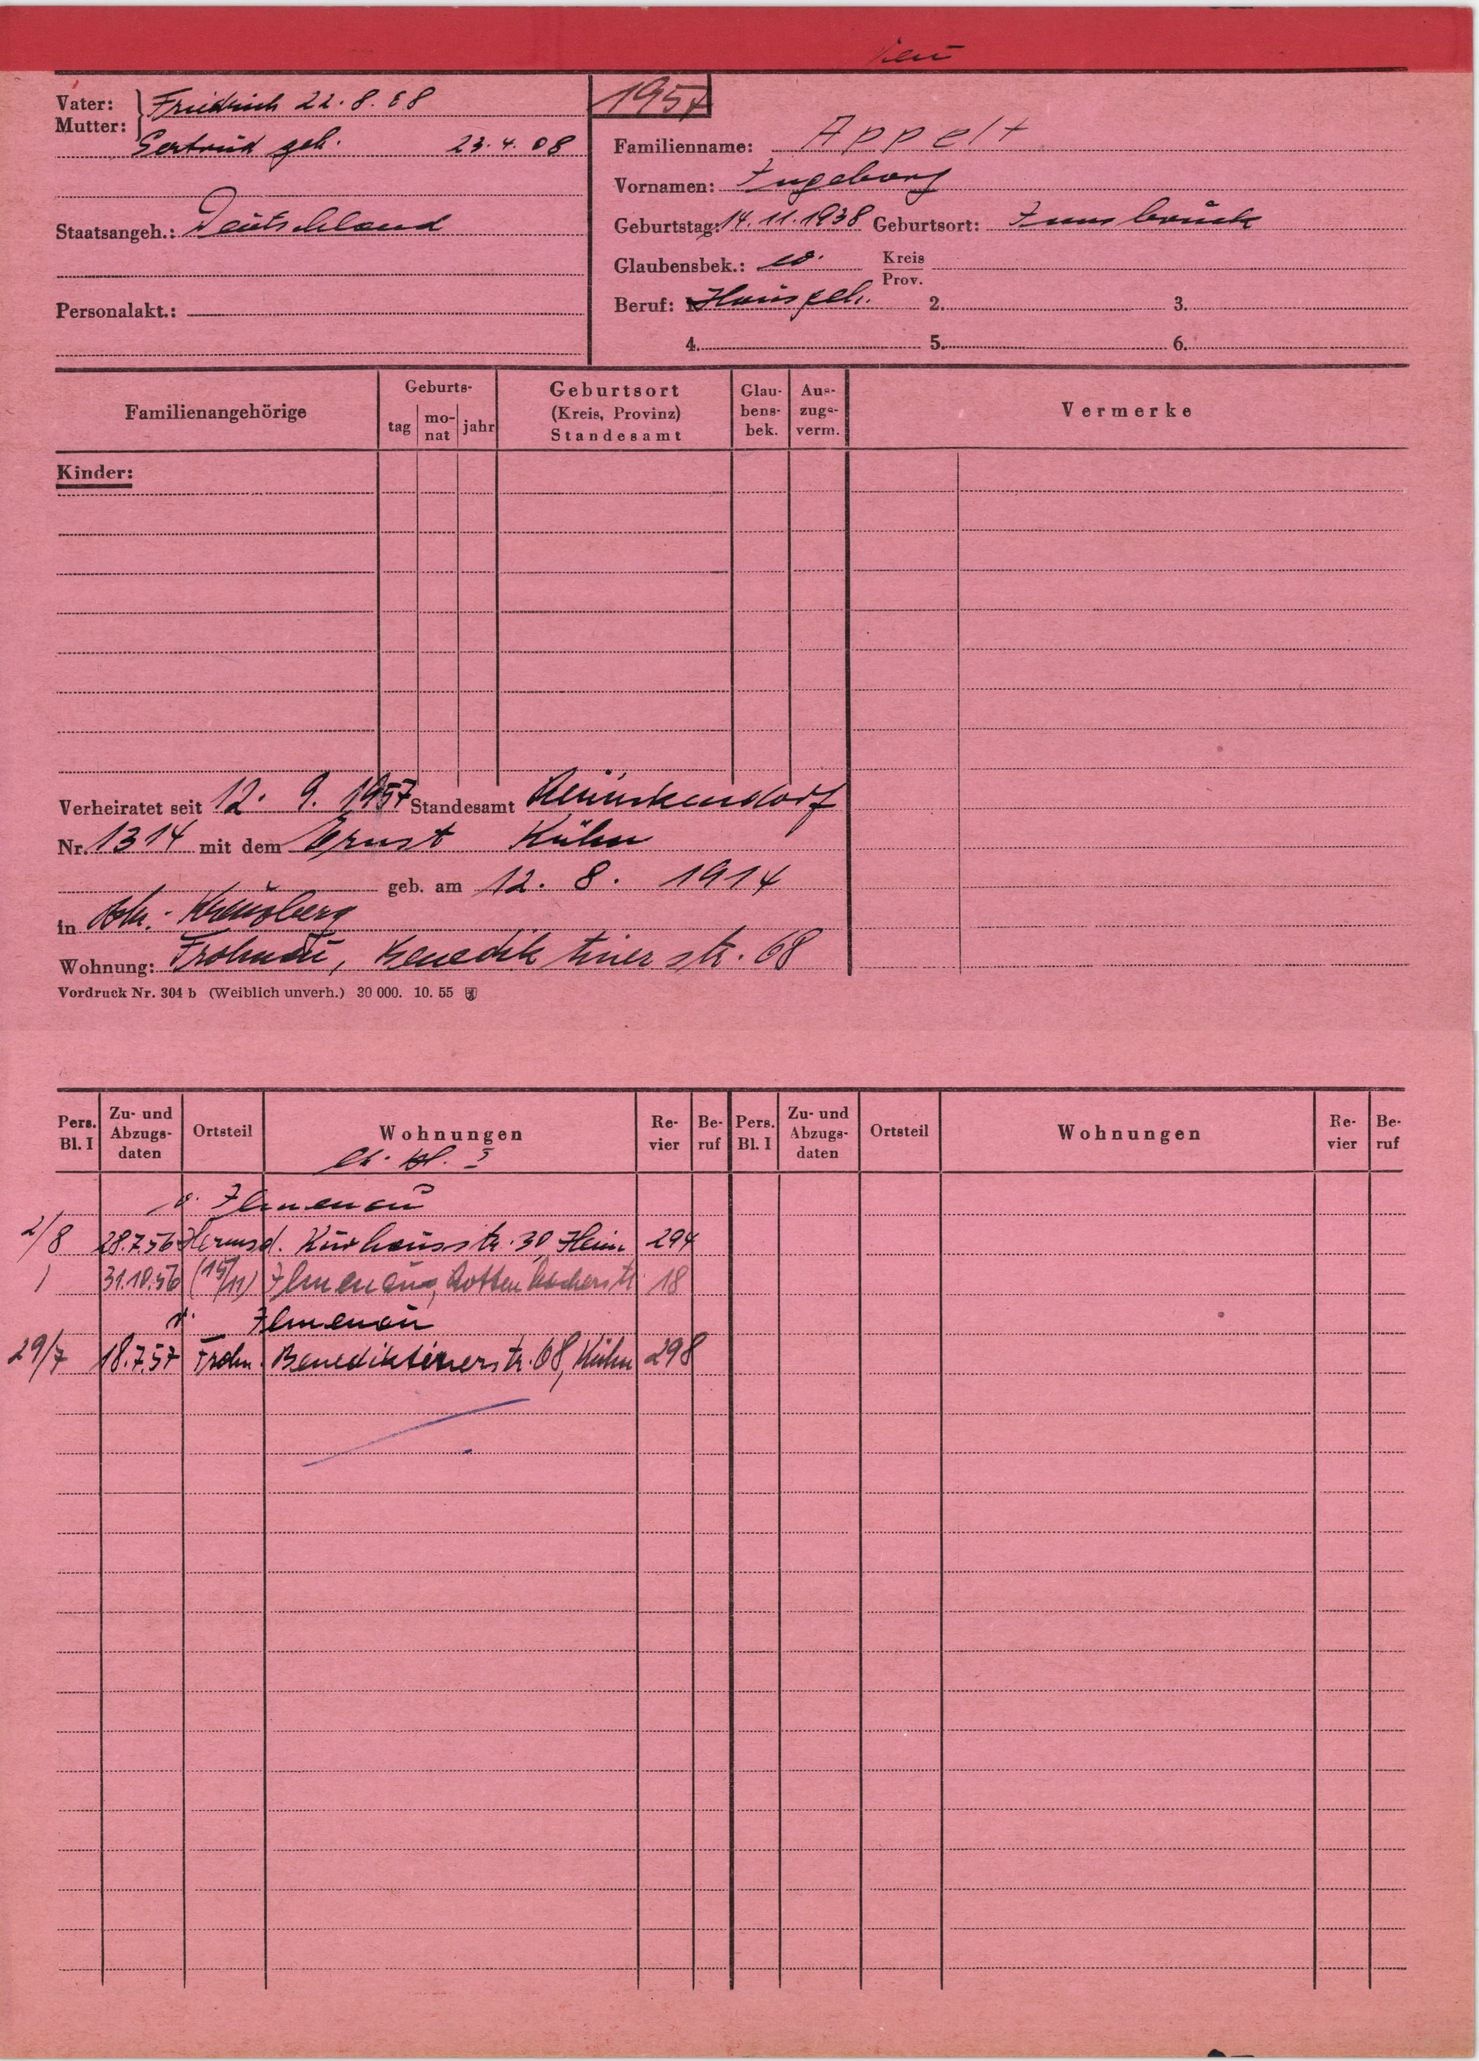
Appelt